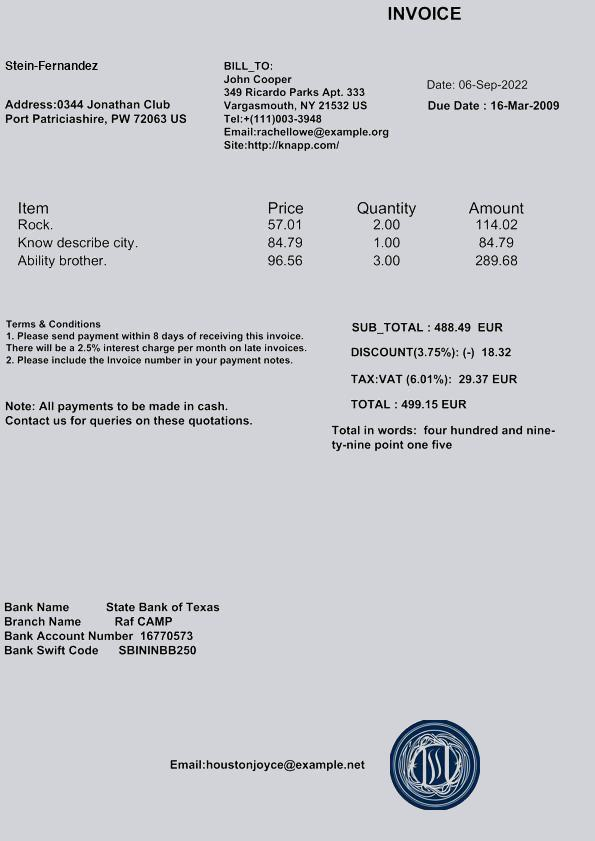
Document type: Invoice